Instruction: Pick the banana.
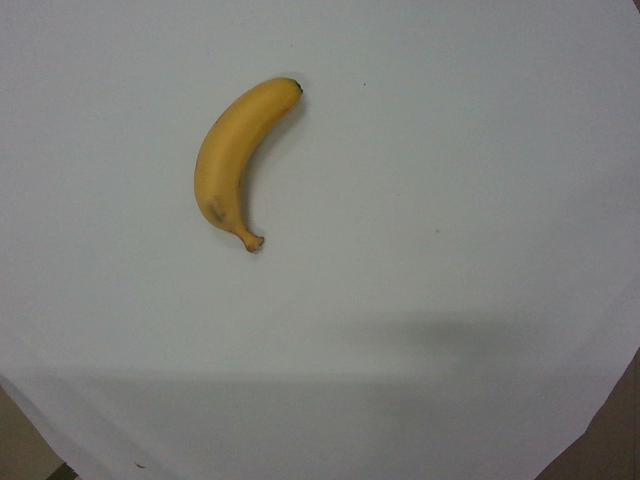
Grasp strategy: vertical